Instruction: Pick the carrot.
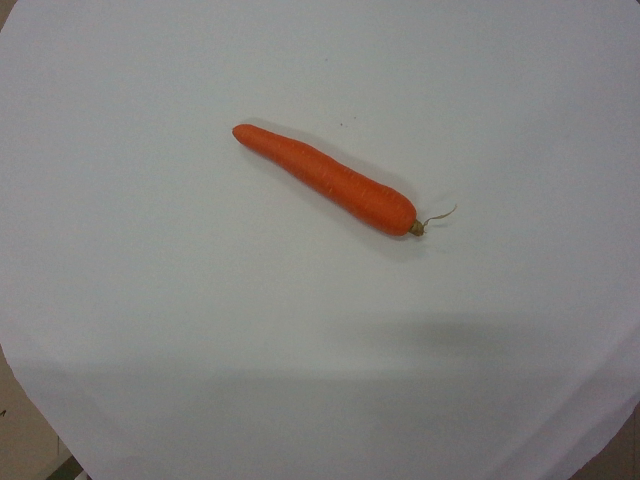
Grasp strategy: vertical